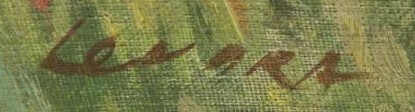
Signature of: vladimír levora